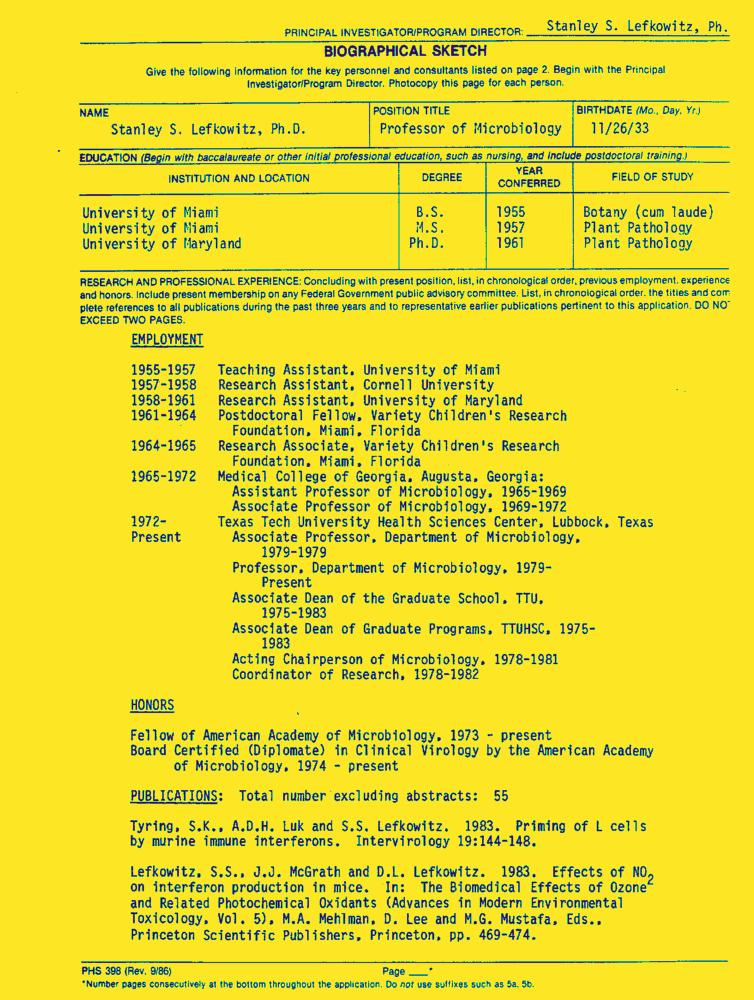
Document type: Resume-Doc